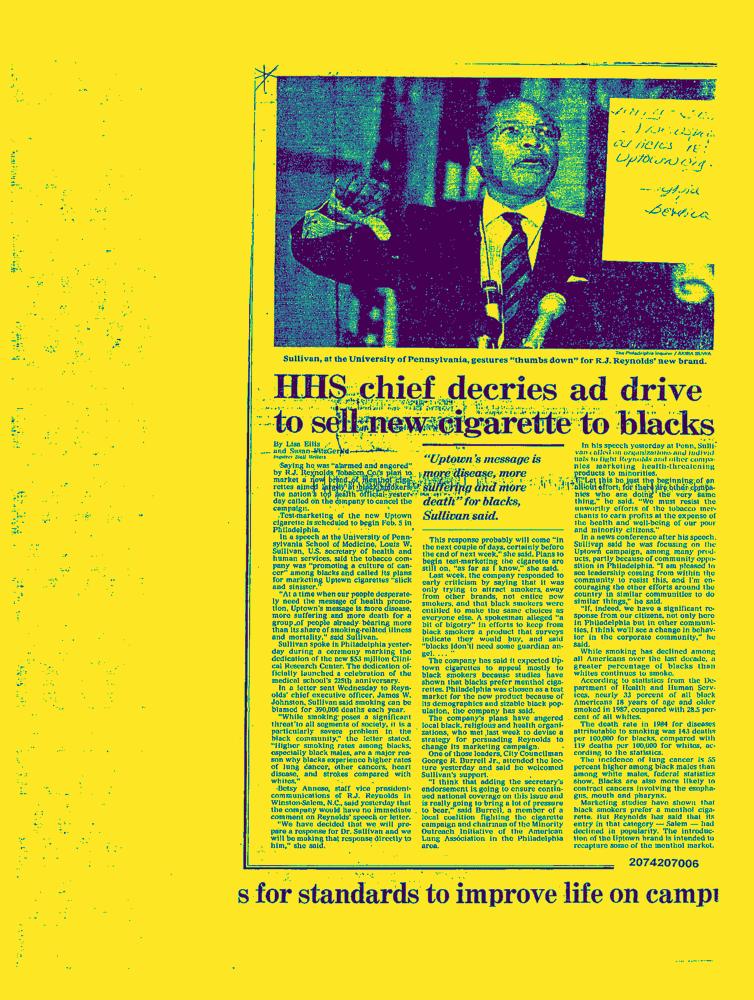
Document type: News-Article